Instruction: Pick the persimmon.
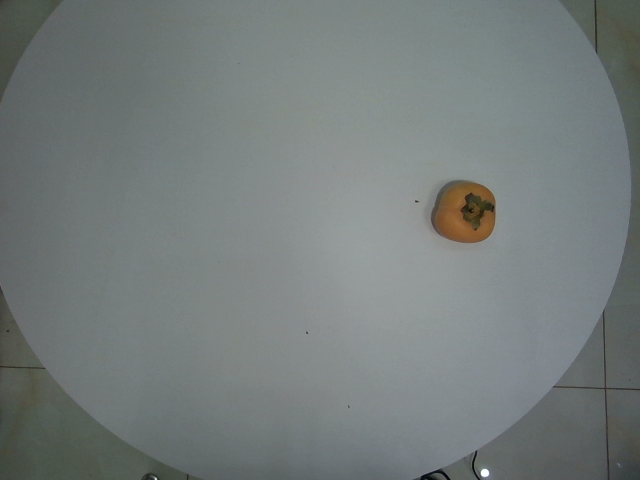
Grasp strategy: vertical